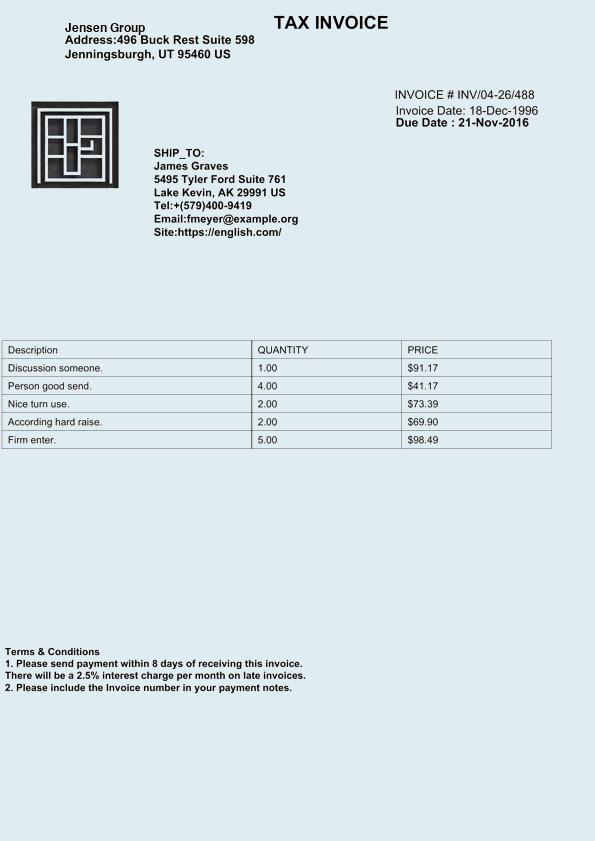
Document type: Invoice